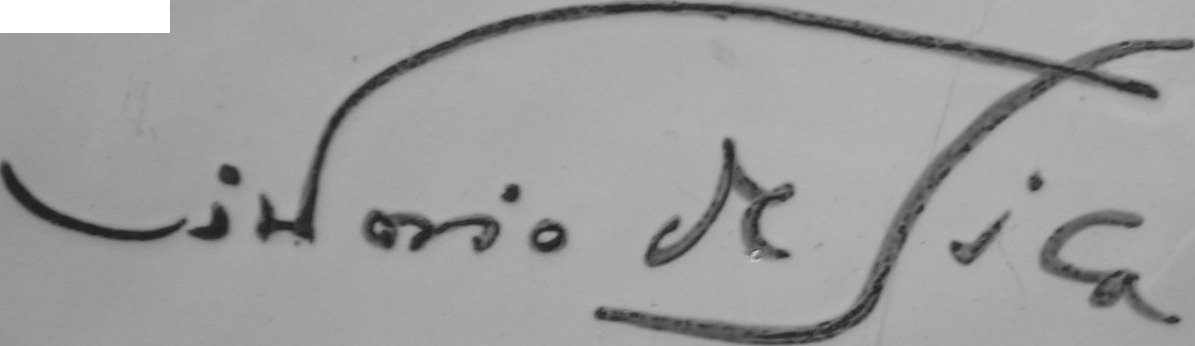
Signature of: vittorio de sica